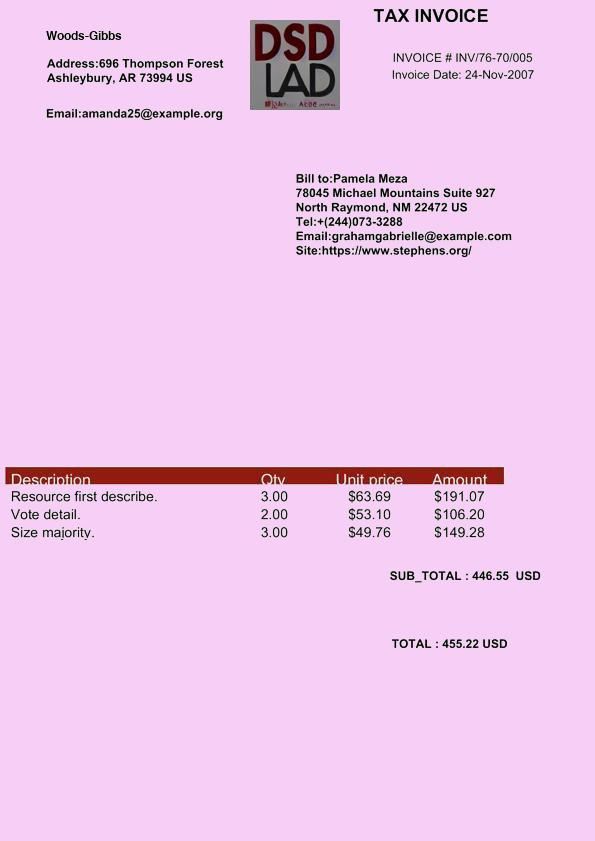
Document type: Invoice